Question: Explain the disease:
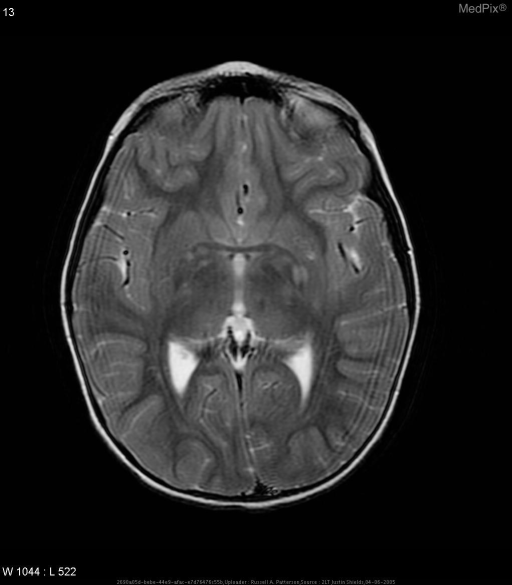
Answer: The disease is discussed as: Diagnosis of Neurofibromatosis Type 1
(Two Required for Dx)

    * Six or more caf? au lait macules over 5 mm in greatest diameter in prepubertal individuals and over 15 mm in greatest diameter in postpubertal individuals
    * Two or more neurofibromas of any type or one plexiform neurofibroma
    * Freckling in the axillary or inguinal regions
    * Optic glioma
    * Two or more Lisch nodules (iris harmartomas)
    * A distinctive osseous lesion such as sphenoid dysplasia or thinning of long bone cortex with or without pseudoarthrosis
    * A first-degree relative (parent, sibling, or offspring) with NF1 by the above criteria

Diagnosis of Neurofibromatosis Type 2
(Either #1 or #2)
   1. Bilateral masses of the eighth cranial nerve seen with appropriate imaging techniques (e.g., CT or MRI)
   2. A first-degree with NF2 and either A or B:
         A. Unilaterial mass of the eighth cranial nerve, or
         B. Two of the following:
                * Neurofibroma
                * Meningioma
                * Glioma
                * Schwannoma
                * Juvenile posterior subcapsular lenticular opacity
=====================
http://www.ncbi.nlm.nih.gov/entrez/query.fcgi?cmd=Search&db=pubmed&term=neurofibromatosis+diagnosis+criteria&tool=fuzzy
http://odp.od.nih.gov/consensus/cons/064/064_statement.htm
http://www.ncbi.nlm.nih.gov/entrez/query.fcgi?cmd=retrieve&db=pubmed&list_uids=12473765&dopt=Abstract
http://neurosurgery.mgh.harvard.edu/NFclinic/NFlinks.htm